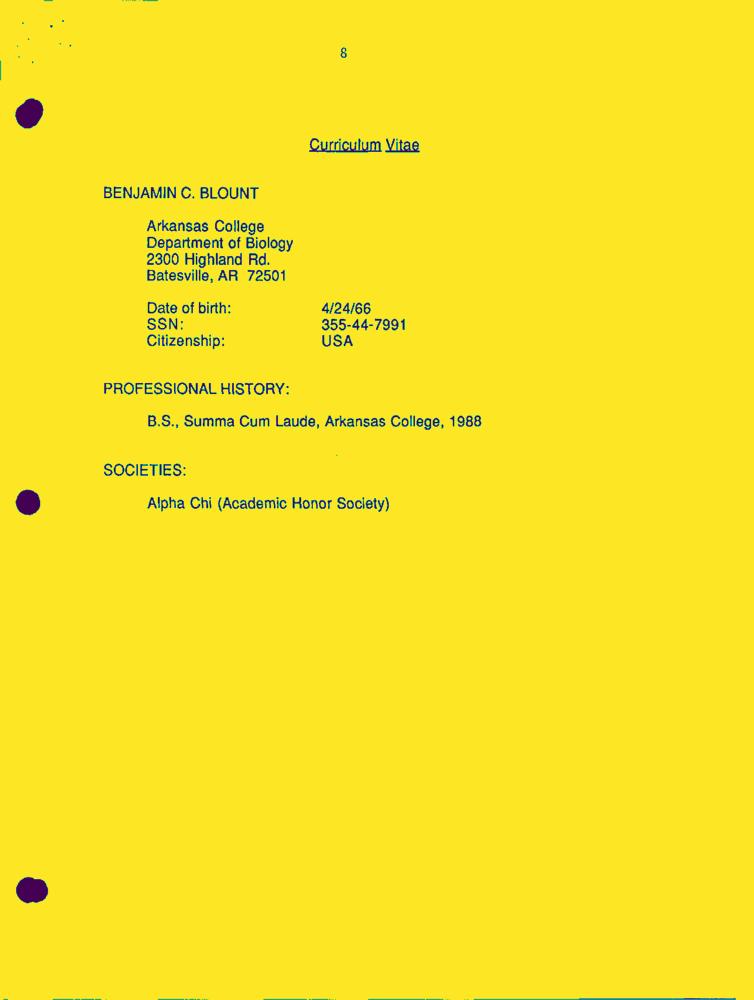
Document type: Resume-Doc